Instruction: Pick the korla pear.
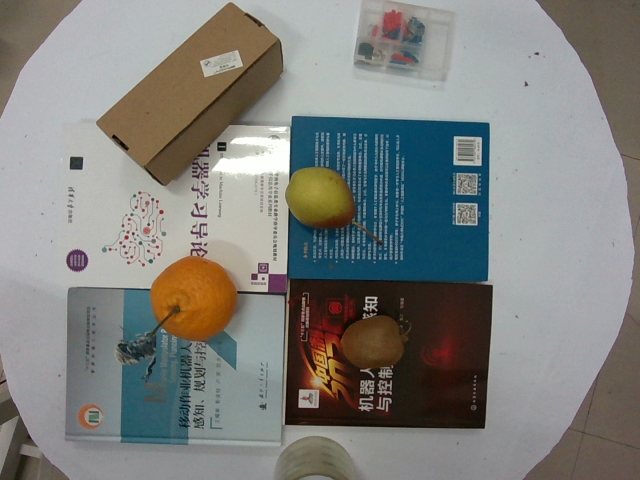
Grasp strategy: vertical